Question: What appears to be the issue?
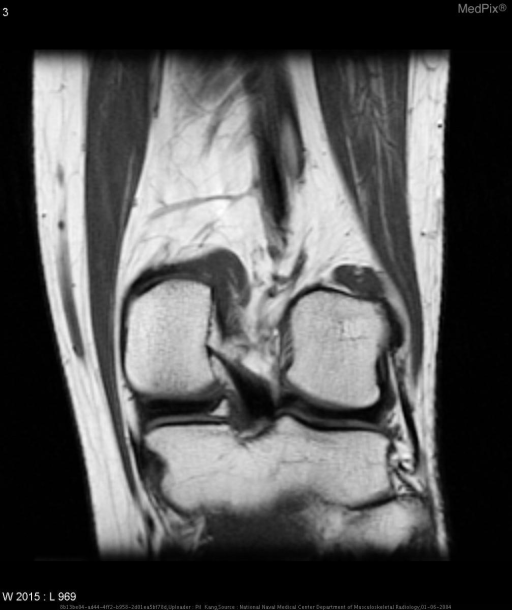
Answer: The findings suggest Within the substance of the posterior horn of the medial meniscus, there are two small lesions which demonstrate a low T1 and T2 signal rim with homogeneous high T1 signal equal to that of marrow fat which demonstrates decrease in signal on fat-saturation images.. Within the substance of the posterior horn of the medial meniscus, there are two small lesions which demonstrate a low T1 and T2 signal rim with homogeneous high T1 signal equal to that of marrow fat which demonstrates decrease in signal on fat-saturation images.. The patient might have a history of 39 year-old male with chronic history of left lateral knee pain and locking..